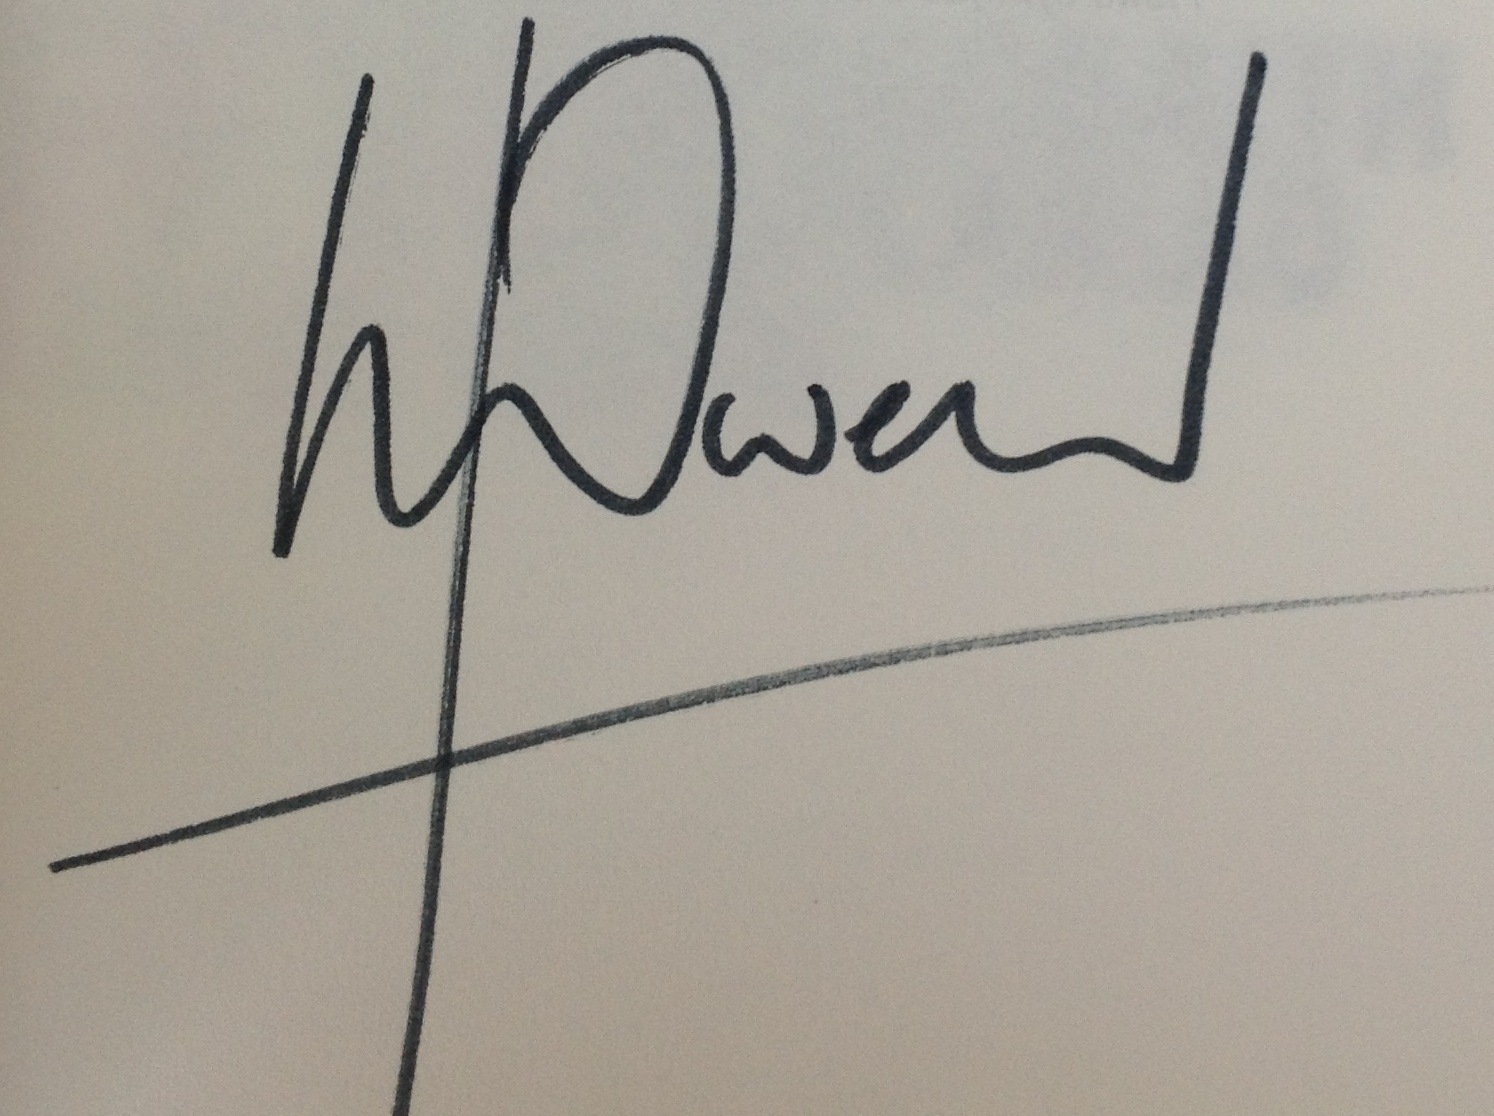
Signature of: llwyd owen